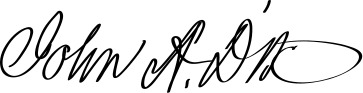
Signature of: john adams dix